Question: Describe the condition in detail:
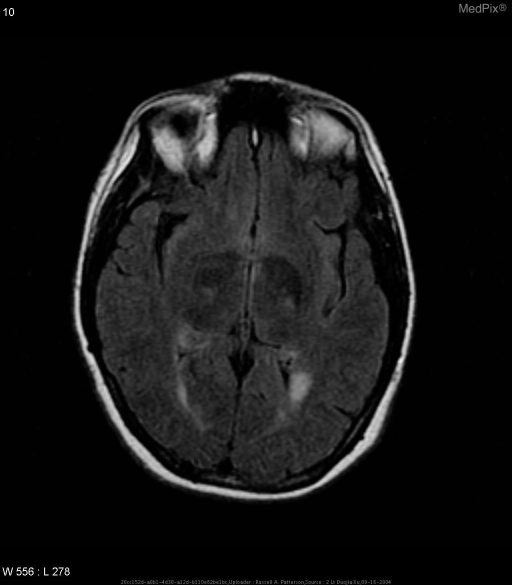
Answer: The disease is discussed as: Multiple sclerosis (MS) is a multifocal disease with a complex pathogenesis that includes inflammation and potentially disabling focal lesions that disseminate throughout the central nervous system.  It is the most common primary myelin disorder, with an estimated patient prevalence of 250,000 to 350,000 in the United States.  Eighty percent of patients have relapsing-remitting MS, and the minority of patients has primary progressive MS.  This subtype of MS usually begins in the second or third decade of life and has a female predominance of approximately 2:1.  The prevalence is highest in northern Europe, however, the occurrence of rapid shifts in the incidence of MS have been reported in recent studies.

The pathogenesis of MS remains unclear today.  However, a multifactorial pathogenetic mechanism has been postulated given the heterogeneity of clinical, genetic, and radiological studies of MS.  The pathological hallmark of chronic MS is the demyelinated plaque, which consisted of a well-demarcated hypocellular area characterized by the loss of myelin, relative preservation of axons, and the formation of astrocytic scars.  Lesions have a predilection for the optic nerves, periventreicular white matter, brain stem, cerebellum, and spinal cord white matter.  Lesions are usually round or ovoid, thought they may also have finger-like extensions along the path of small or medium-sized blood vessels (Dawson’s fingers).

The diagnosis of multiple sclerosis is based on established clinical, laboratory and radiological findings.  Patients with the relapsing forms of multiple sclerosis usually present with sensory disturbances, unilateral optic neuritis, diplopia, limb weakness, gait ataxia, and neurogenic bladder and bowel.  Prominent cortical signs and extrapyamidal phenomena can also present but are rarely predominant features of the clinical presentation.  Laboratory workup typically includes a cerebrospinal fluid analysis, which often shows increased intrathecal synthesis of immunoglobulins of restricted specificity (oligoclonal bands of IgG) with moderate lymphocytic pleocytosis.  Cole and colleagues have suggested that the presence of oligoclonal bands in cerebrospinal fluid slightly increases the risk of recurrent disease.

MRI is the preferred imaging modality to study suspected MS as it depicts the frequency, shape, and location of the characteristic MS lesions.  These lesions have discrete foci with well-defined margins that are commonly located in a periventricular location, in the deep white matter, adjacent to the atria, occipital horns, and the body of the lateral ventricles.  T2-weighted images reflect a broad spectrum of pathological changes, including inflammation, edema, demyelination, gliosis, and axonal loss.  Many of the hyperintense T2-weighted lesions have little clinical significance, as they are more likely to be chronic MS lesions.  Hence, there is no correlation with the number of brain lesions detected with a T2-weighted sequence and the patient’s level of functional disability.  Studies have shown that fluid-attenuated inversion recovery (FLAIR) sequences are superior to T2-weighted images for detecting MS brain lesions as it can detect many cortical and juxtacortial lesions in MS, which may present in secondary progressive disease and often missed by other sequences.  Furthermore, gadolinium-DTPA injection, a paramagnetic contrast agent that crosses only disrupted blood-brain-barrier, may demonstrate foci of demyelination.